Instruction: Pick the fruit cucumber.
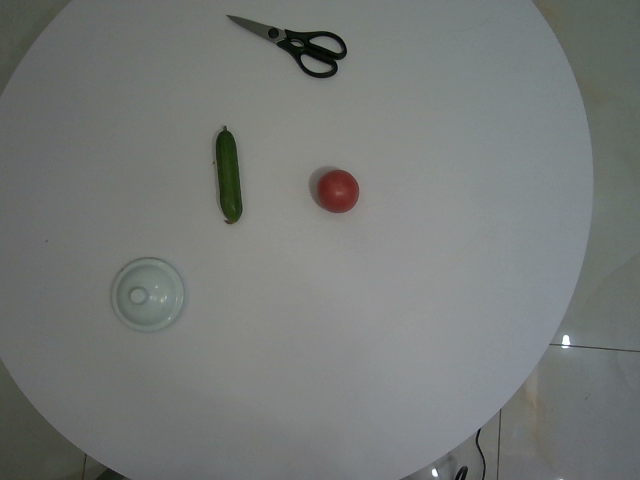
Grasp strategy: vertical